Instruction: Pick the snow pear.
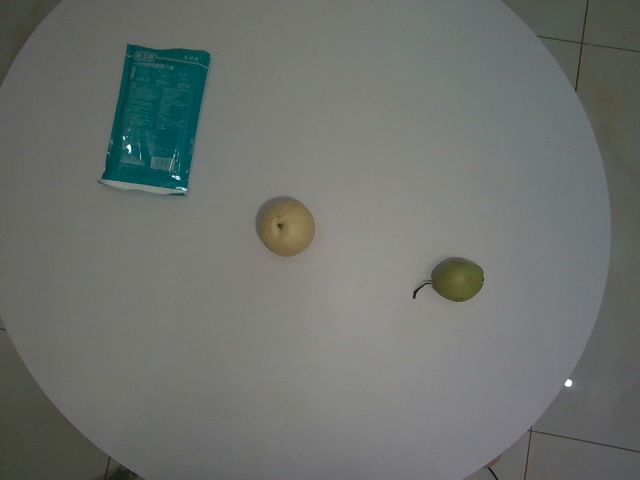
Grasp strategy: vertical